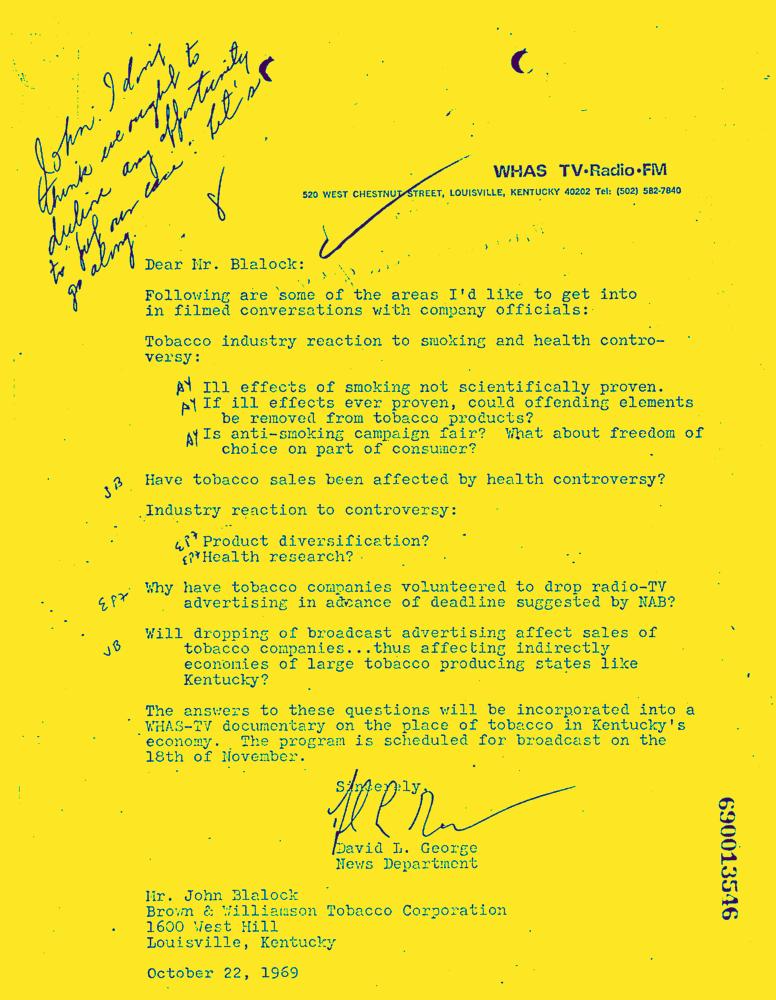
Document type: Letter-Doc